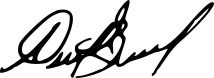
Signature of: andrea bonilla